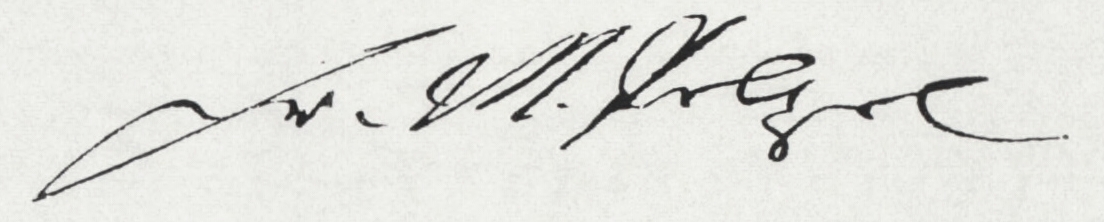
Signature of: františek martin pelcl